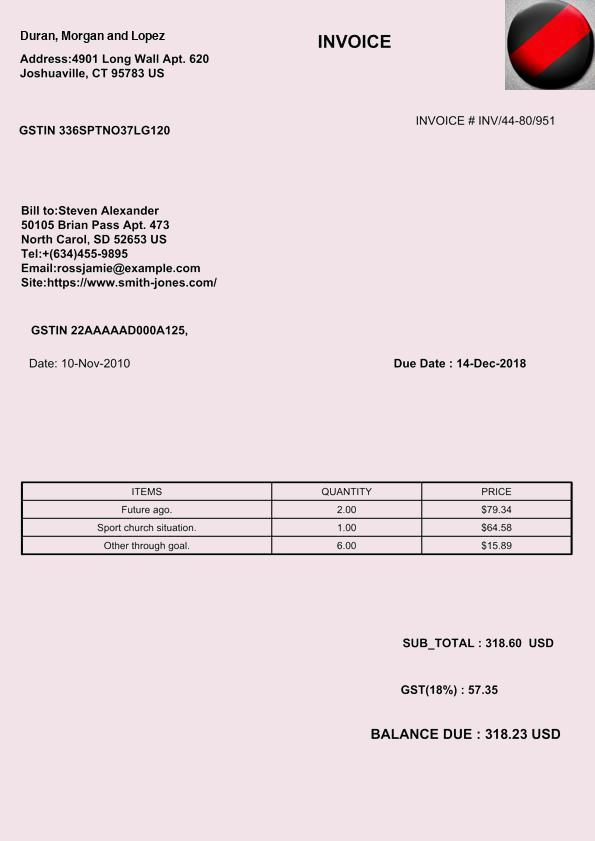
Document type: Invoice